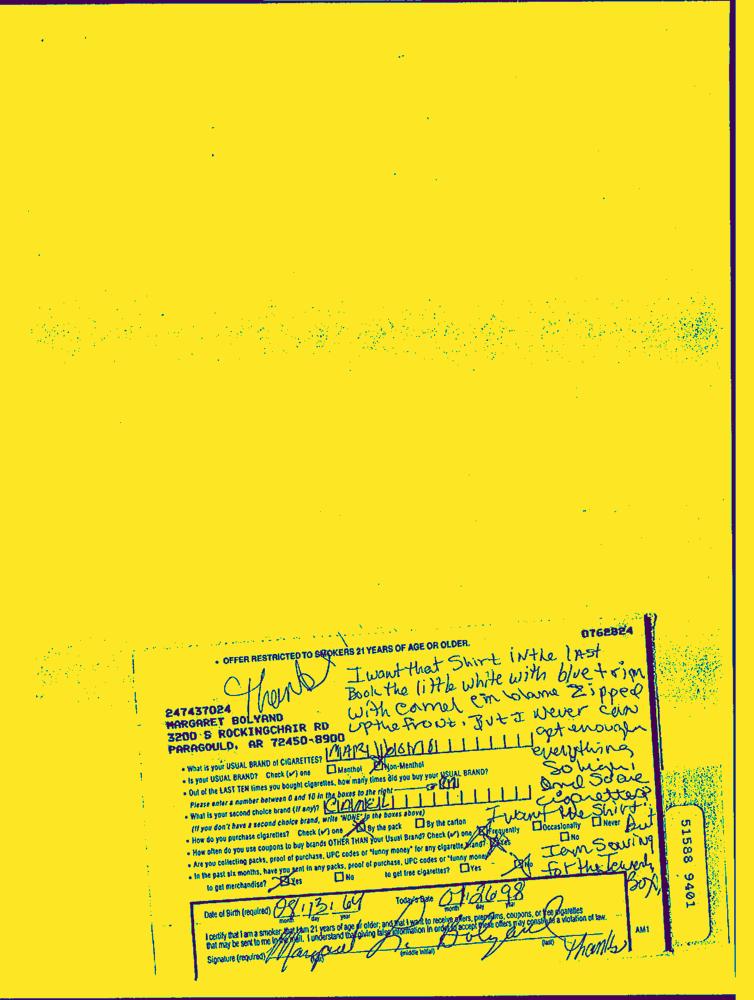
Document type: Hand-Written